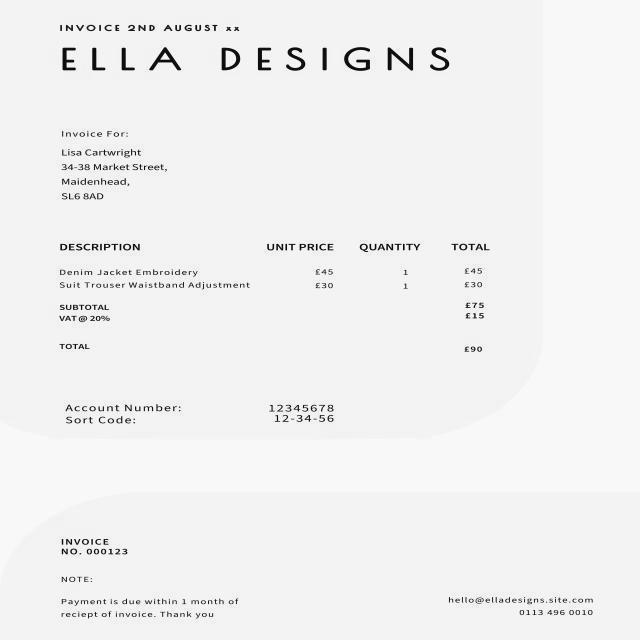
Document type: Invoice